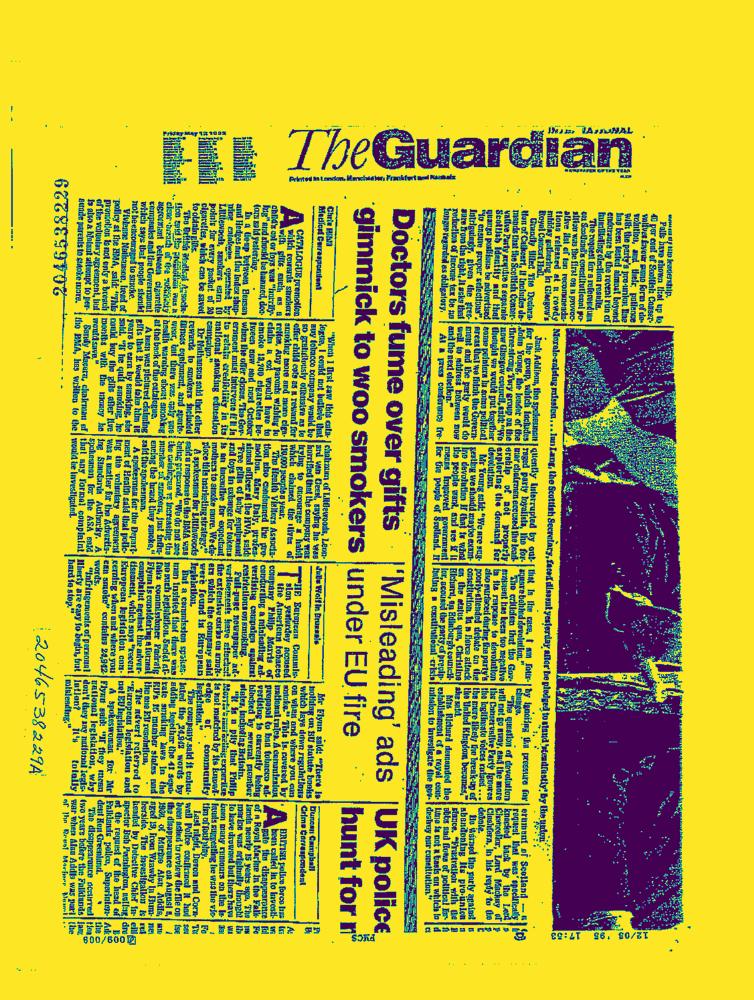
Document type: News-Article